Question: What appears to be the issue?
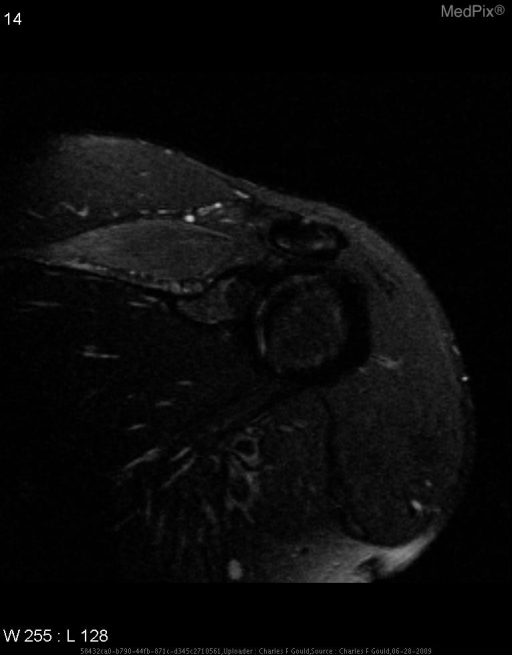
Answer: The findings suggest •  On T1 weighted imaging, moderate muscular body atrophy and fatty replacement within a single or multiple rotator cuff or shoulder muscles.  •  Abnormal increased increased T2 or STIR signal will also be seen in these affected muscles.. Increased signal involving the supraspinatous muscle.. The patient might have a history of 33 y.o. man with right shoulder pain and decreased range of motion.  No history of trauma or overuse..